Question: Explain the disease:
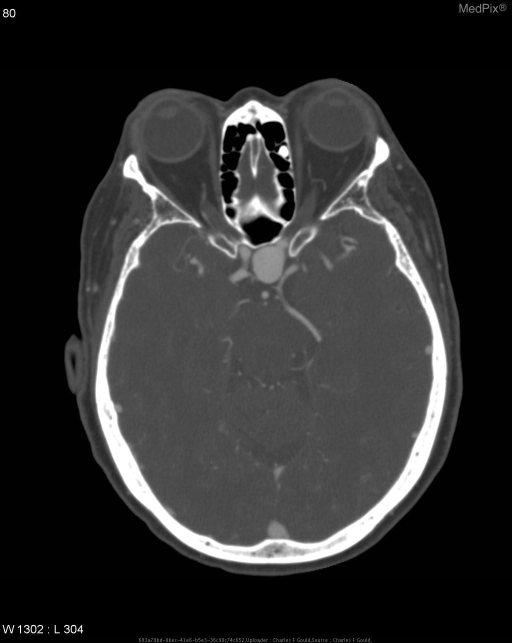
Answer: The disease is discussed as: The dilation of the wall of an artery, vein, or the heart, that forms a sac-like structure.

For image, see:  http://rad.usuhs.mil/rad/radbrowser2/head/PlainFilm/zzsaneur.html